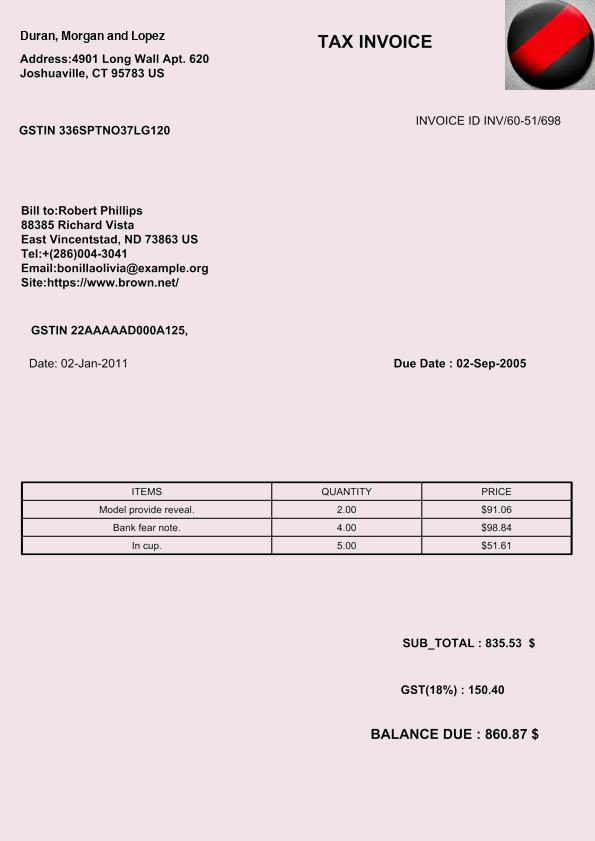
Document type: Invoice